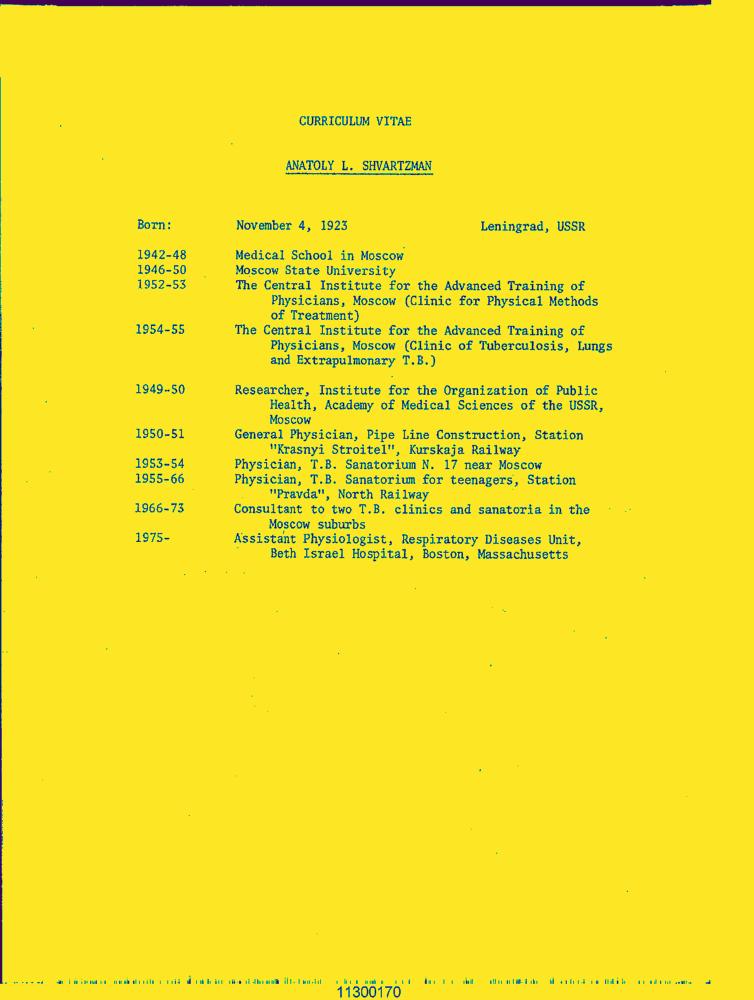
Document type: Resume-Doc